Question: What might the diagnosis be?
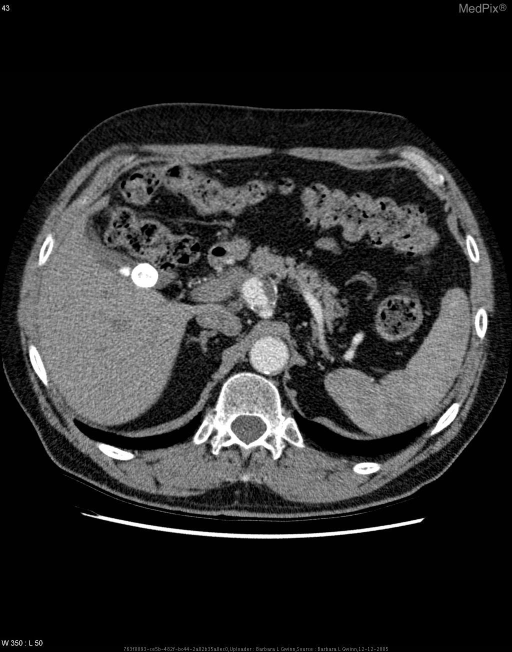
Answer: The possible diagnosis includes celiac artery aneurysm
infected/inflammatory celiac artery aneurysm
fistula formation between celiac artery and other lumens.